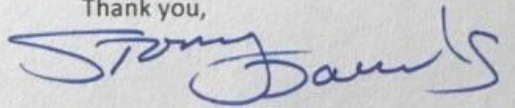
Signature of: stormy daniels